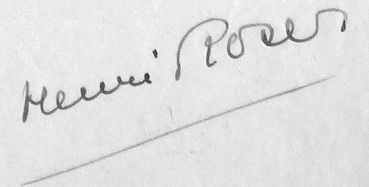
Signature of: henri roser